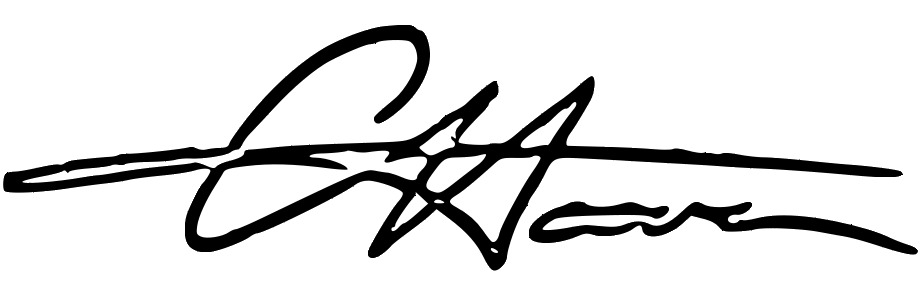
Signature of: colleen hoover